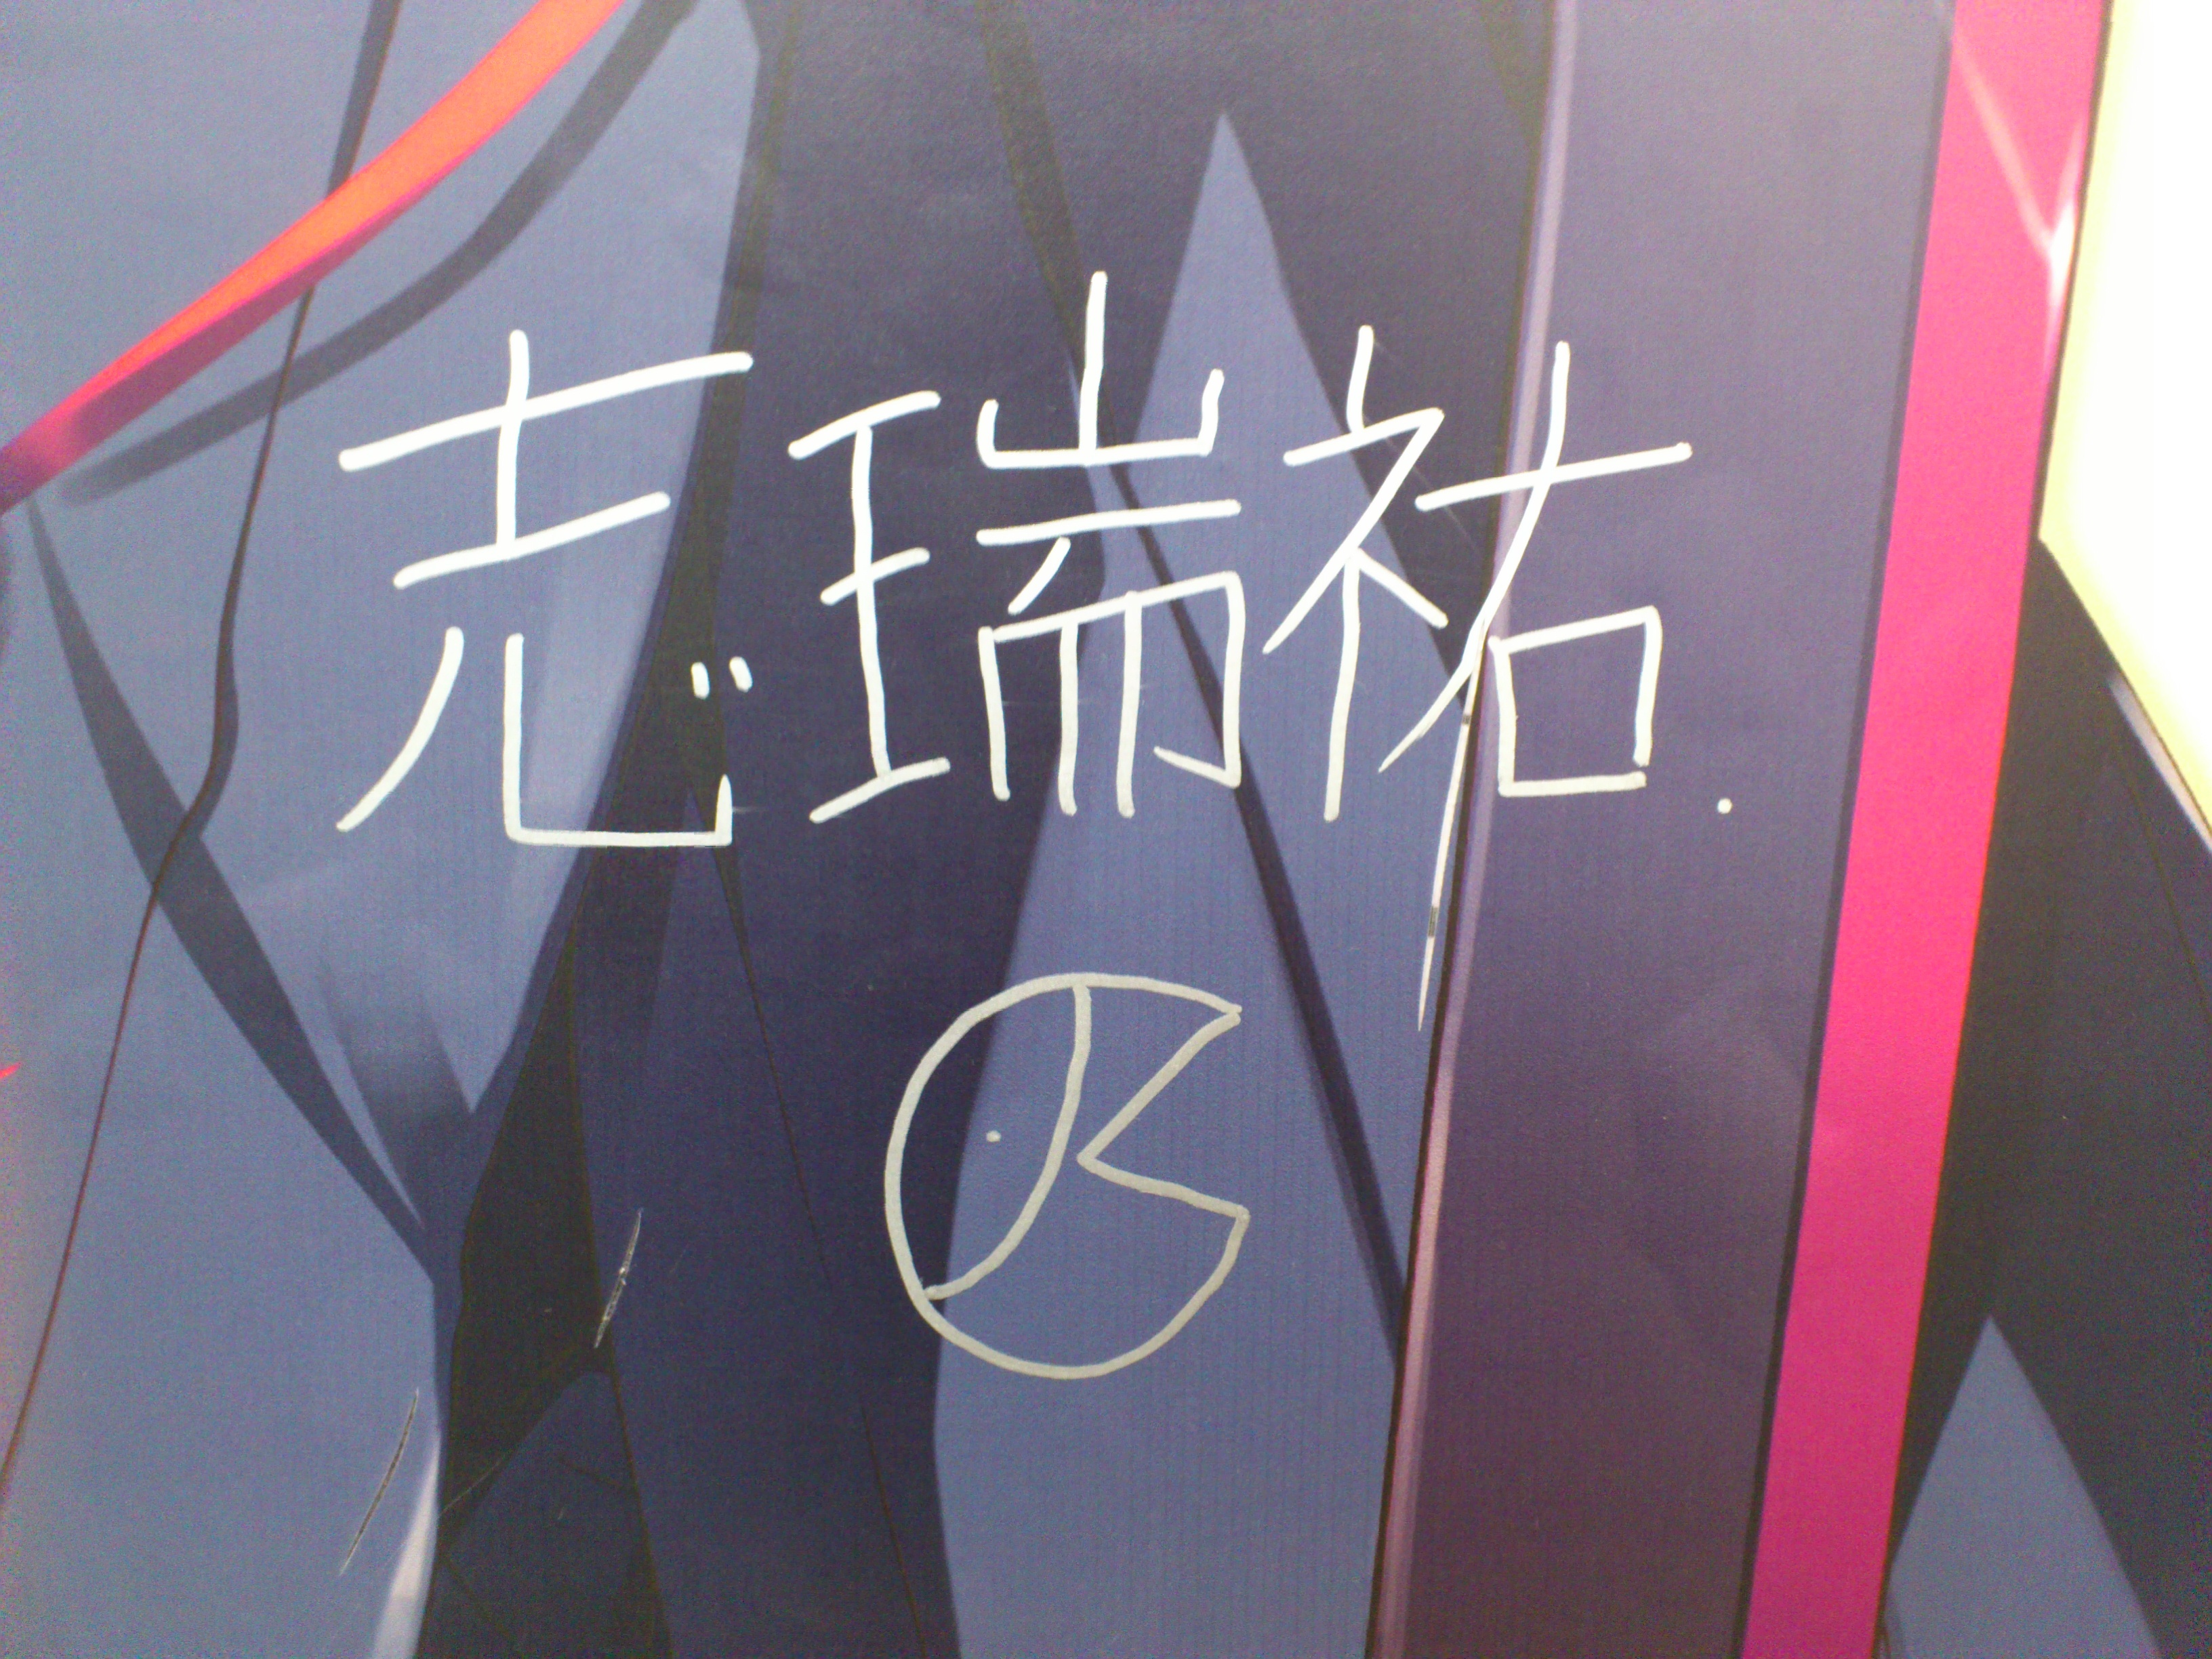
Signature of: yū shimizu